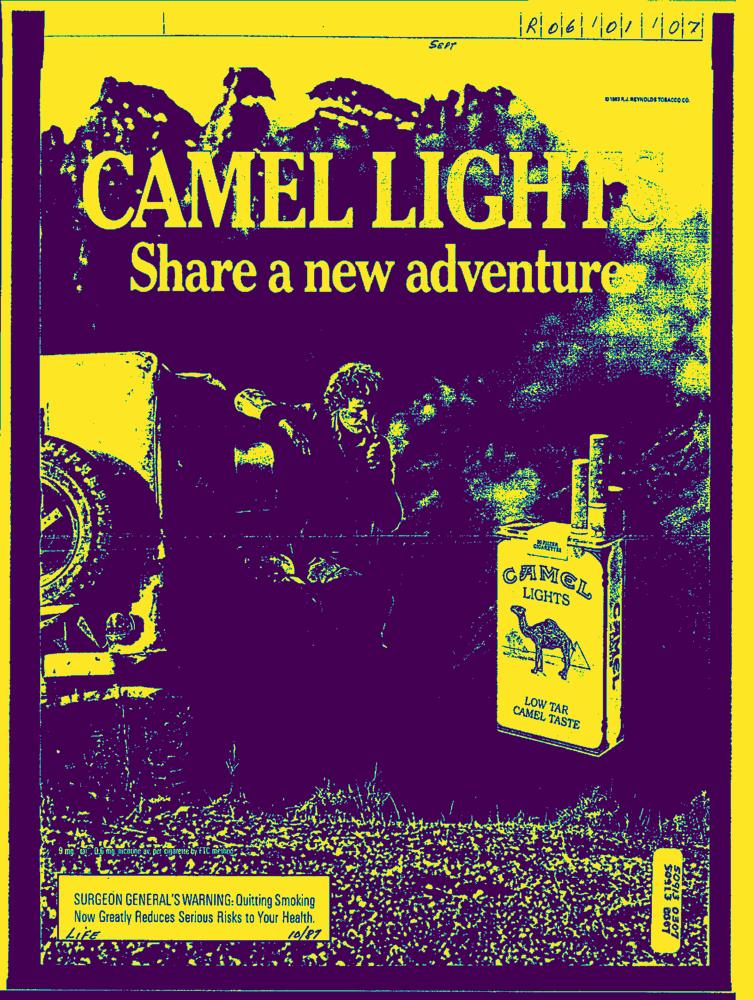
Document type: AD